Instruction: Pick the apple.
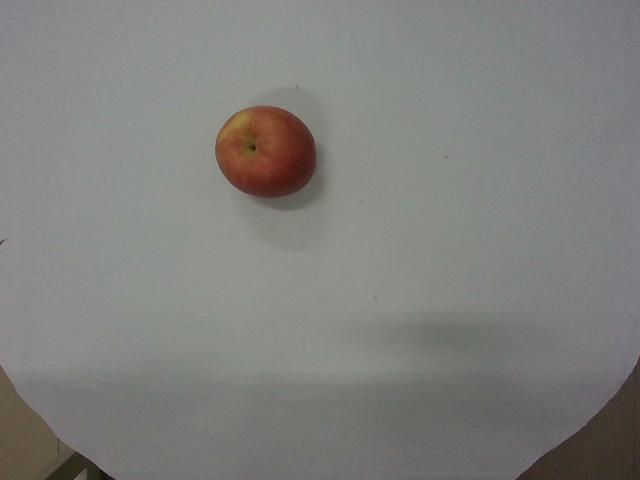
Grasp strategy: vertical